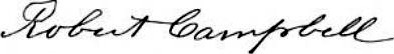
Signature of: robert campbell